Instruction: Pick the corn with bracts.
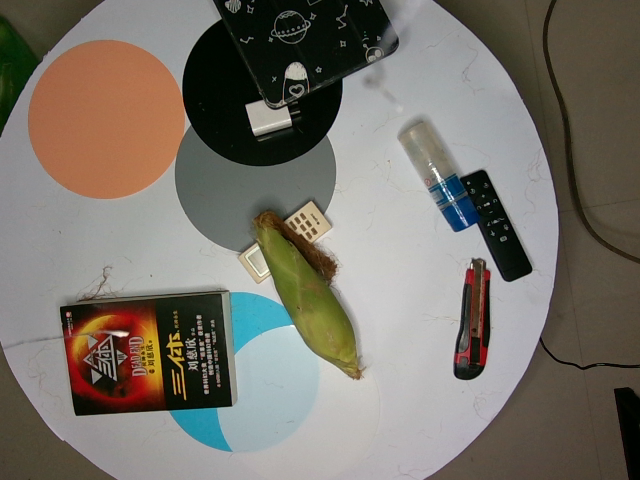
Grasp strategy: vertical